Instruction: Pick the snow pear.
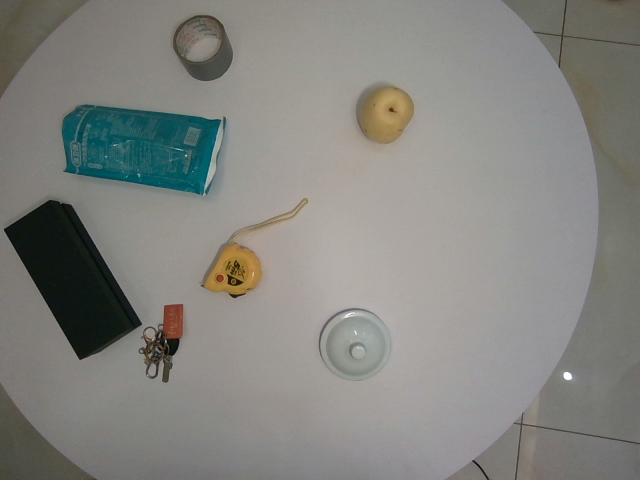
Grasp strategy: vertical